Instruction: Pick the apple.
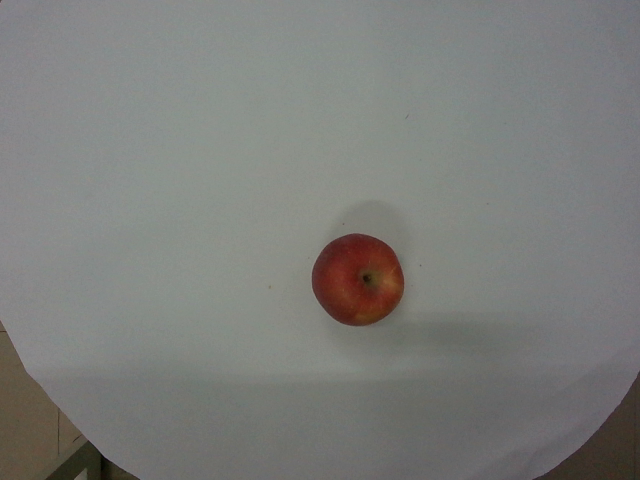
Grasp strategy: vertical